Can you pull out the amount in words, numerical amount, payee's name, date of the cheque, and the bank's name from the image?
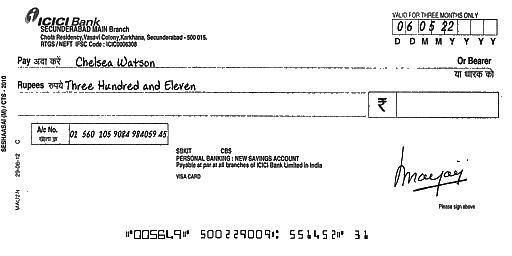
amt_in_words: Three Hundred and Eleven
amt_in_figures:
payee_name: Chelsea Watson
bank_name: ICICI Bank
cheque_date: 06/05/22